Question: What appears to be the issue?
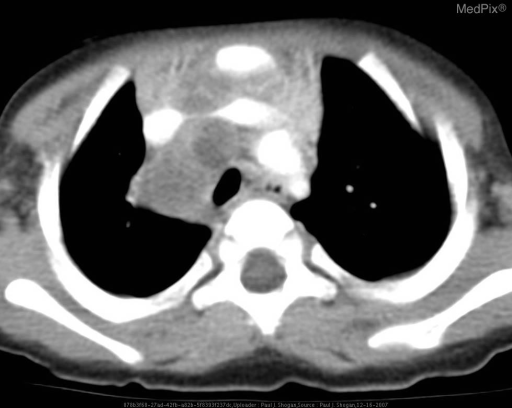
Answer: The findings suggest 16 month male: Chest radiographs demonstrates focal air space opacity in the right lower lobe, and right hilar fullness.  Contrast enhanced CT of the chest shows consolidation in the superior segment of the right lower lobe.  Additionally, there is a heterogeneous mass in the right paratracheal region with foci of central hypodensity, and minimal peripheral enhancement, suggestive of necrotic lymphadenopathy.  In the subcarinal region, there is contined area of central hypodenisty that is contiguous with the consolidated lung.

3 year old female: Chest radiographs demonstrate unilateral right sided hilar adenopathy.  Repeat chest radiographs two weeks later demonstrate new right middle lobe opacity.. Contrast enhanced CT of the chest demonstrates a heterogeneous mass in the right paratracheal region with foci of central hypodensity, and minimal peripheral enhancement suggestive of necrotic lymphadenopathy.. The patient might have a history of 16 month asymptomatic male and 3 year old asymptomatic sister with exposure to uncle from India..